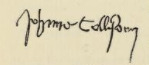
Signature of: john collison